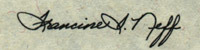
Signature of: francine irving neff